Question: What is the address or location of the property listed in the document?
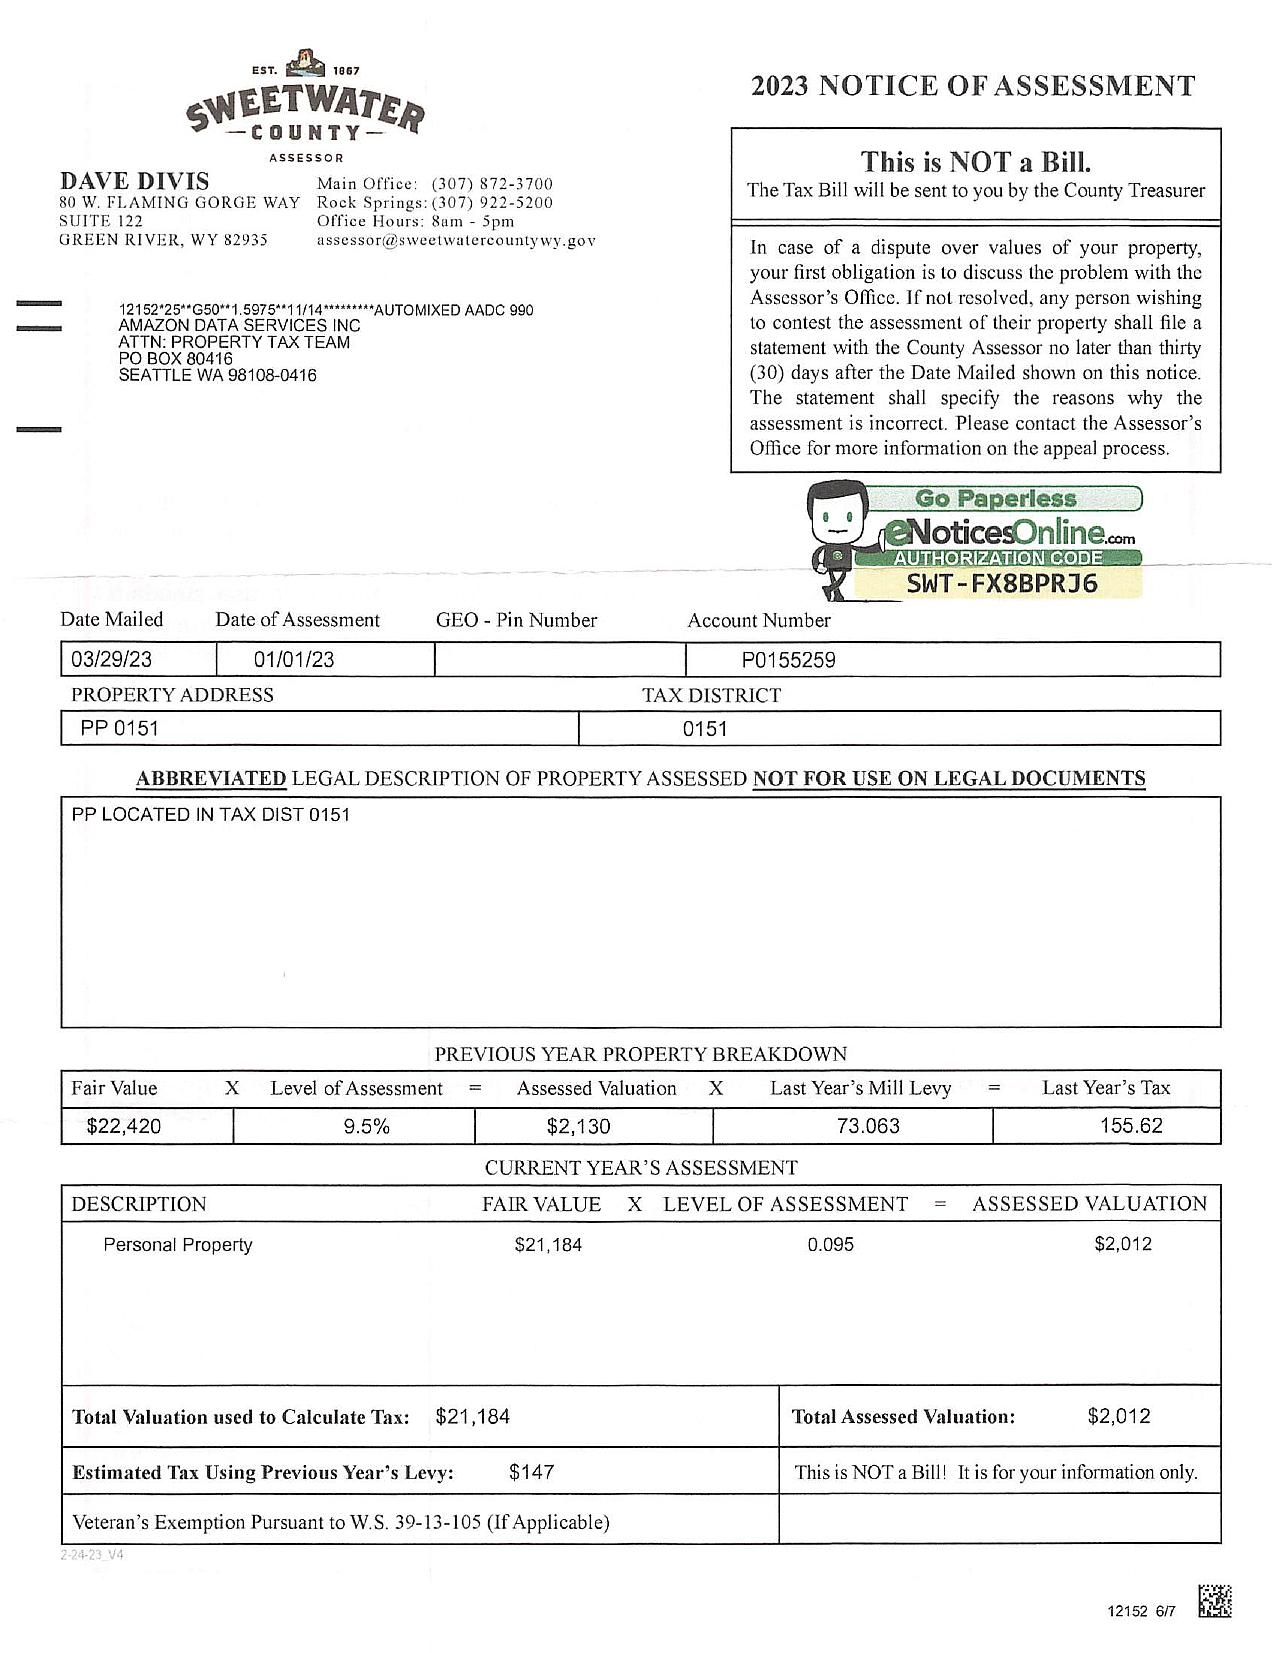
Answer: "PP 0151"